Question: What could the diagnosis suggest?
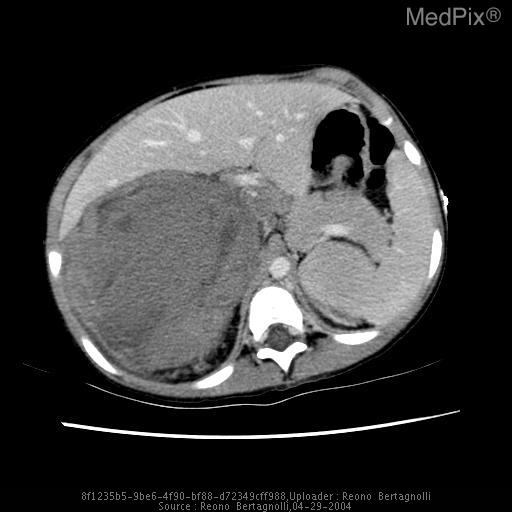
Answer: The possible diagnosis includes Bilateral Wilms tumor, nephroblastomatosis.